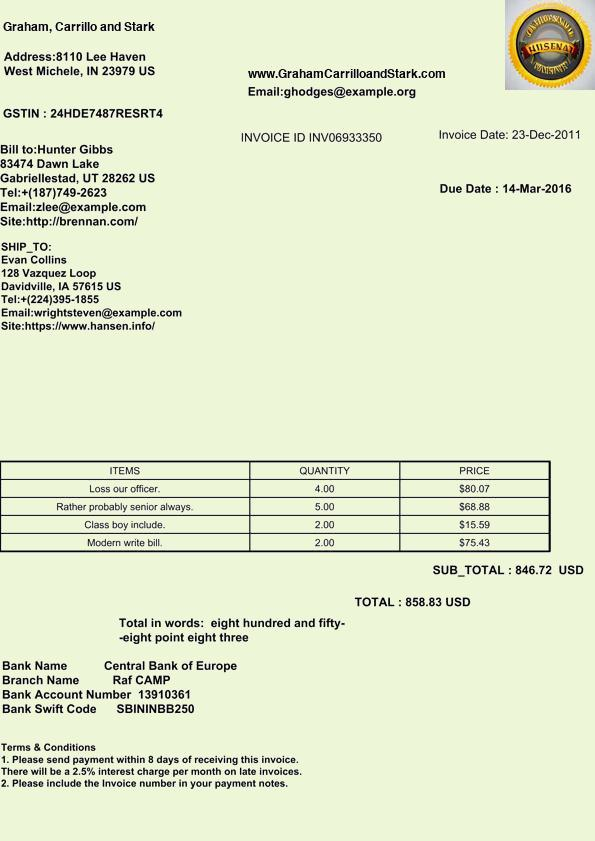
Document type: Invoice